Question: Describe the condition in detail:
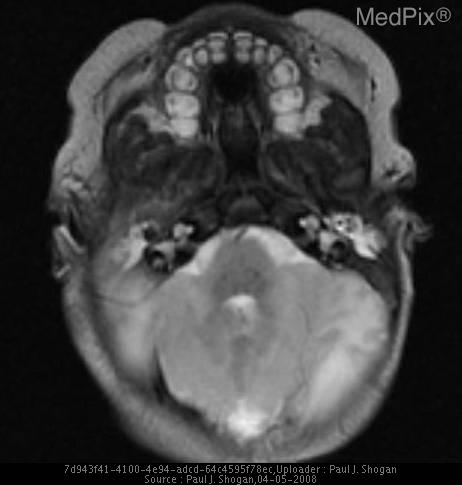
Answer: The disease is discussed as: Holoprosencephaly is a congenital abnormality categorized as a disorder of diverticulation and cleavage.  The cerebrum (prosencephalon) does not form separate hemispheres and lobes.  One possible explanation is the interruption of lateral ventricular growth during the gestational 5th or 6th week.  This results in a continuum of findings that range from minor to severe.

The hallmark of the disorder is absence of the septum pellucidum.  With lobar holoprosencephaly, the mildest form, the interhemispheric fissure is formed except anteriorly where the grey and white matter are fused across the midline at the frontal lobe bases, the frontal horns are present but unseparated.  Also, the splenium, 3rd ventricle, occipital horns, and cerebral vasculature are normal.

 The most severe form is alobar holoprosencephaly where there is a large mono-ventricle emptying into the aqueduct of Sylvius, thalami are fused, and there is absence of the interhemispheric fissure, frontal horns, splenium, 3rd ventricle, and occipital horns.  The alobar type is associated with facial deformities.

Between the two extremes of holoprosencephaly lies semi-lobar holoprosencephaly.

Holoprosencephaly is the only syndrome where the splenium and posterior corpus callosum may form with absence of the anterior corpus callosum (except for the rostrum).

Disorders associated with holoprosencephaly are caudal agenesis, DiGeorge syndrome, fetal alcohol syndrome, Kallmann syndrome, maternal diabetes, and trisomies (13, 15, 18).

Septooptic dysplasia is considered in the spectrum of holoprosencephaly , albeit a milder form, and must be differentiated from lobar holoprosencephaly.  Septooptic dysplasia presents with the septum pellucidum absent or partially absent in association with small hypoplastic optic nerves and a small optic chiasm.  This results in dysplastic visual pathways.